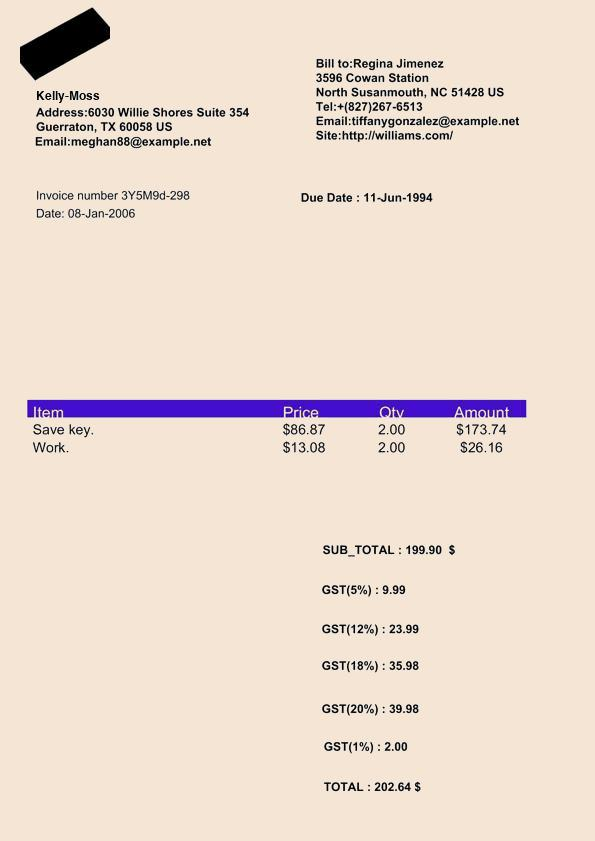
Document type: Invoice